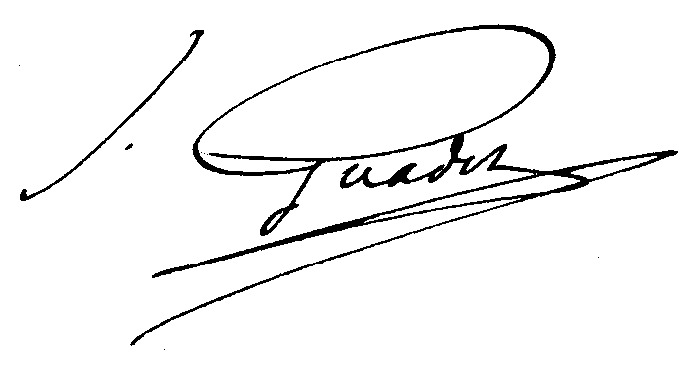
Signature of: julien guadet